Question: What is the main concern?
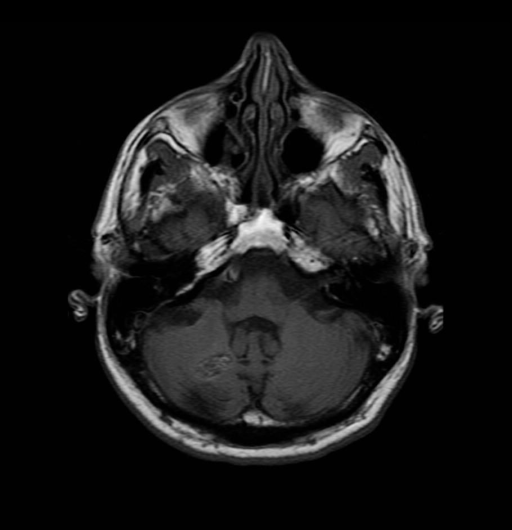
Answer: The findings suggest Multiple axial MR images demonstrate a lesion in the right cerebellar hemisphere which has a dark outer margin on all sequences. The remainder of the lesion has a coarsely heterogeneous signal intensity on the T1 sequence.  The T2 bright signal within this lesion shows a characteristic "popcorn" like configuration.  Axial GRE image demonstrates magnetic susceptibility "blooming.". On T1, this lesion looks a bit like a black and white picture of a mulberry (which is what it would look like in live and in color).. The patient might have a history of Not reported by author.

However, patient's with studies similar to the one presented for review here can present with headache or seizures.